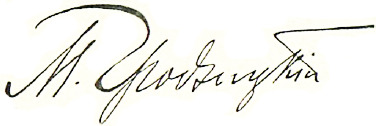
Signature of: mitrofan grodzitsky